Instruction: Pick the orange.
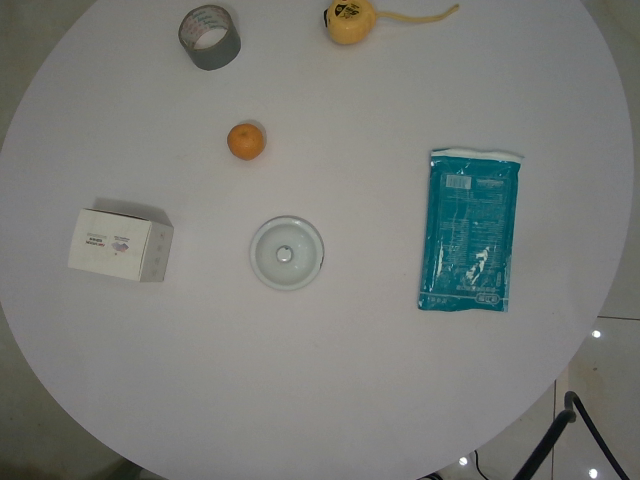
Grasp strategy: vertical